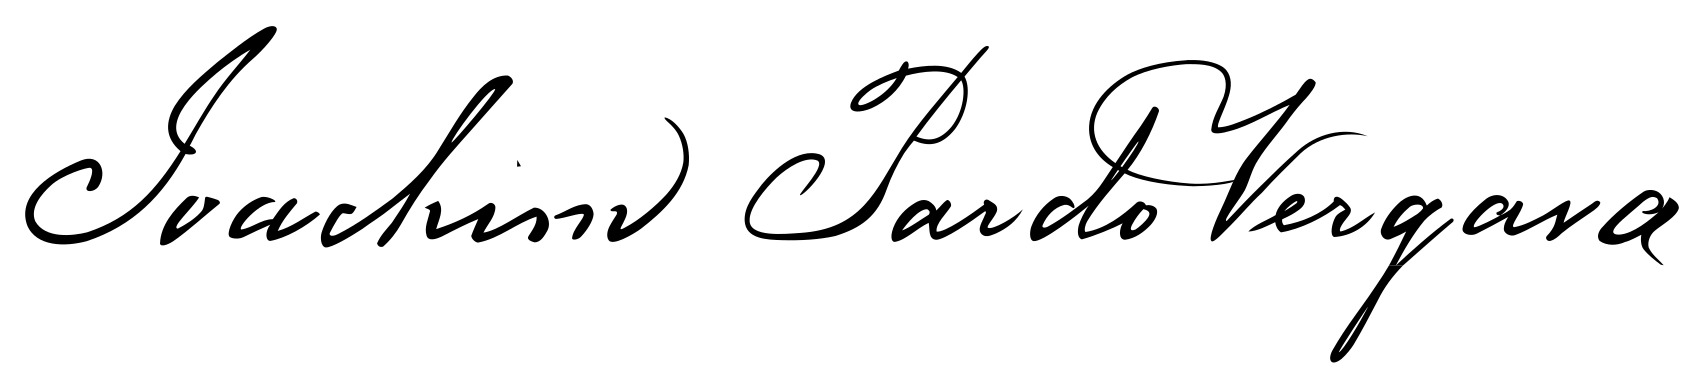
Signature of: joaquín pardo vergara